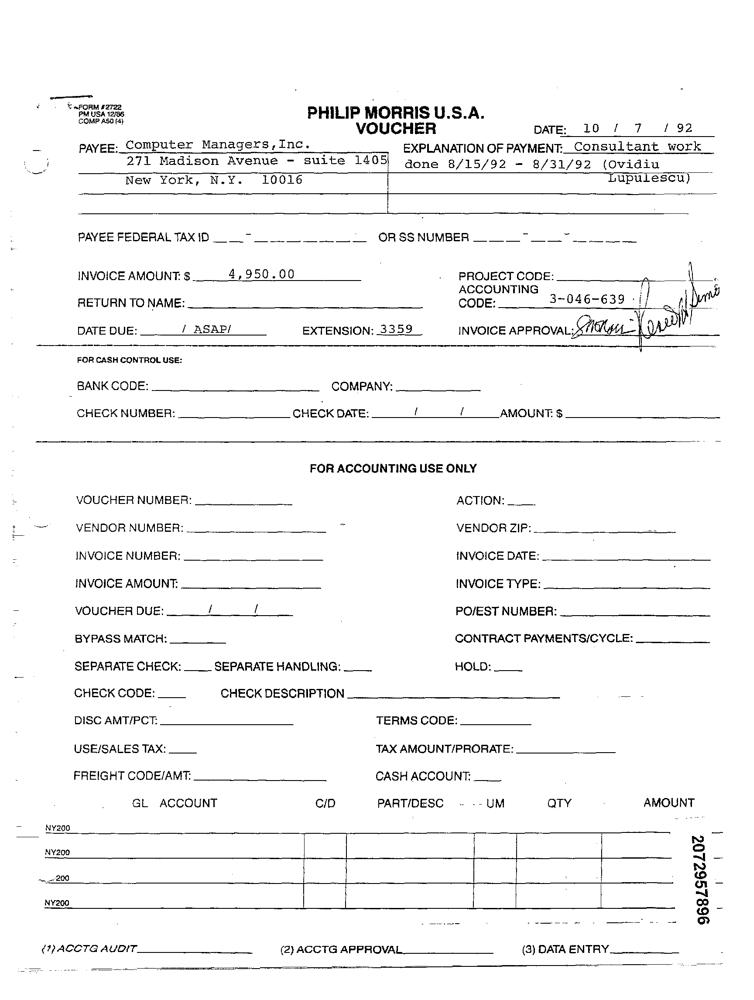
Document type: Invoice